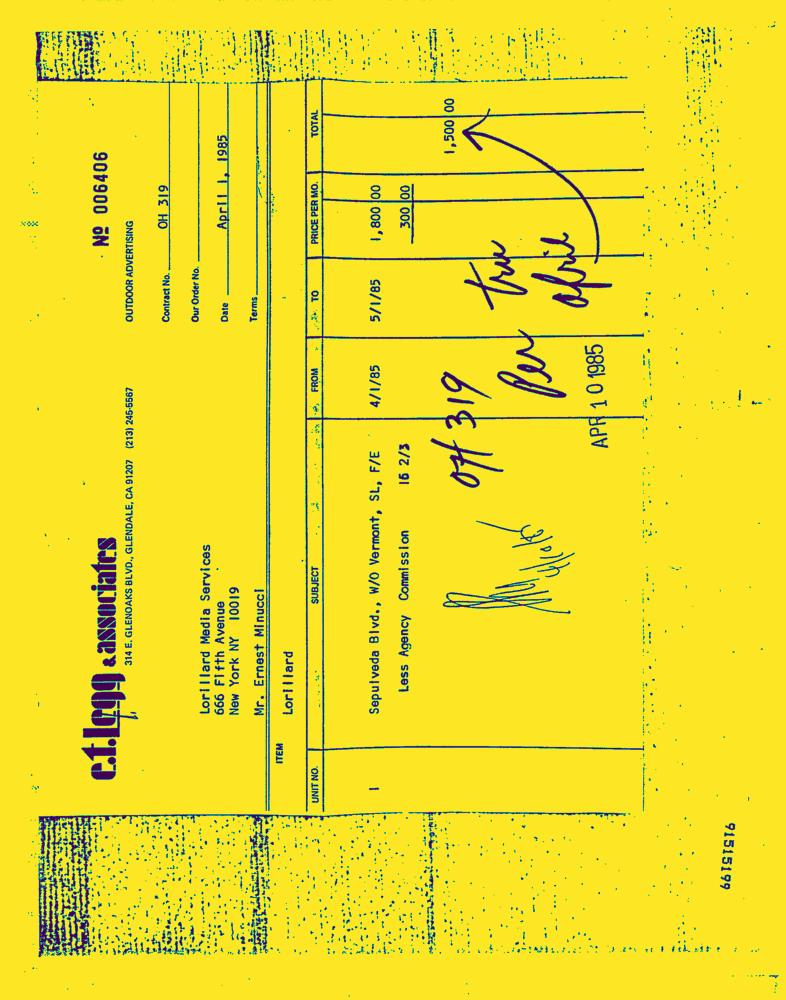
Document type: Invoice-Doc